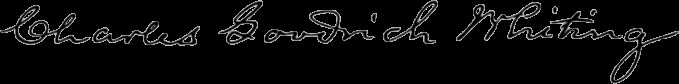
Signature of: charles goodrich whiting